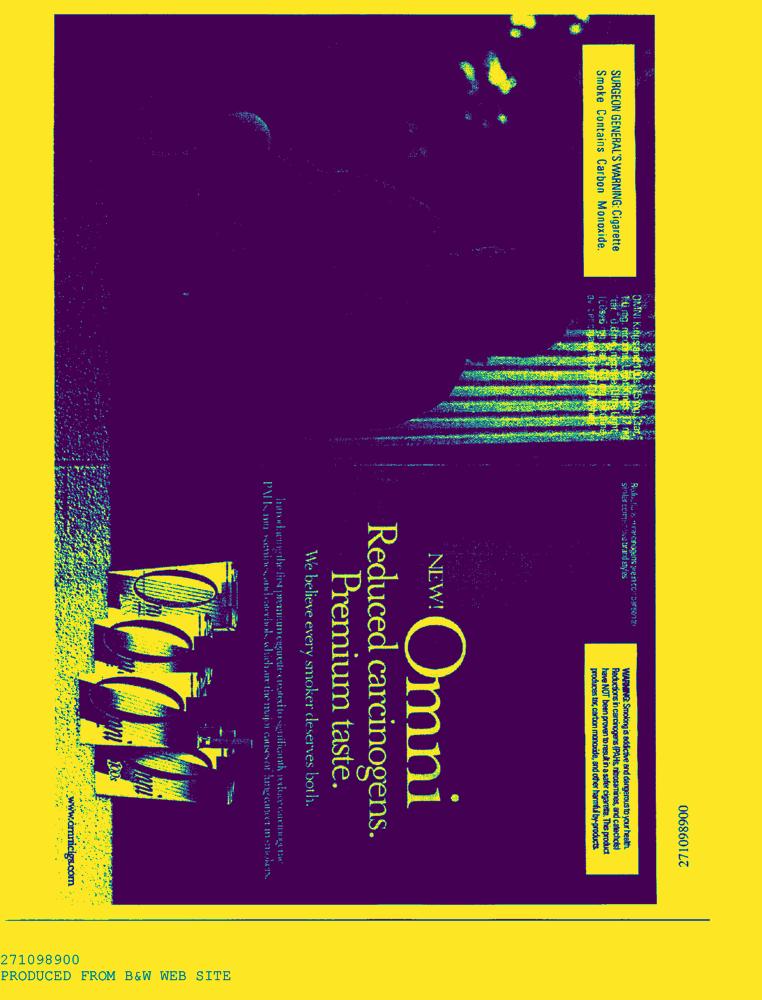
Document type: AD